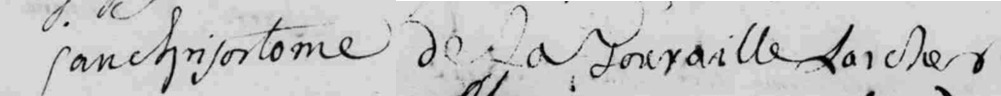
Signature of: jean chrysostome larcher